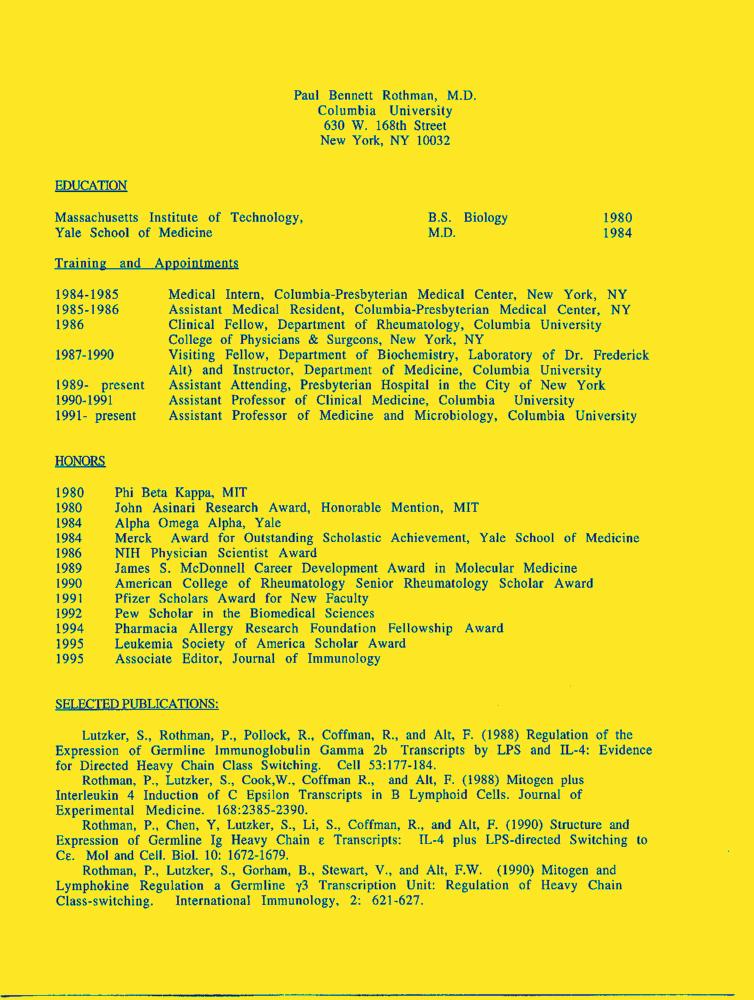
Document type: Resume-Doc